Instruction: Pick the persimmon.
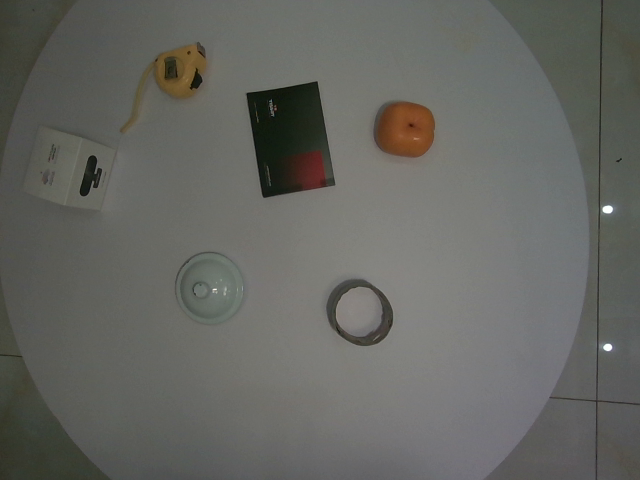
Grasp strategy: vertical